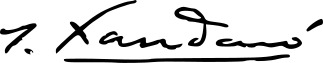
Signature of: joaquín xaudaró